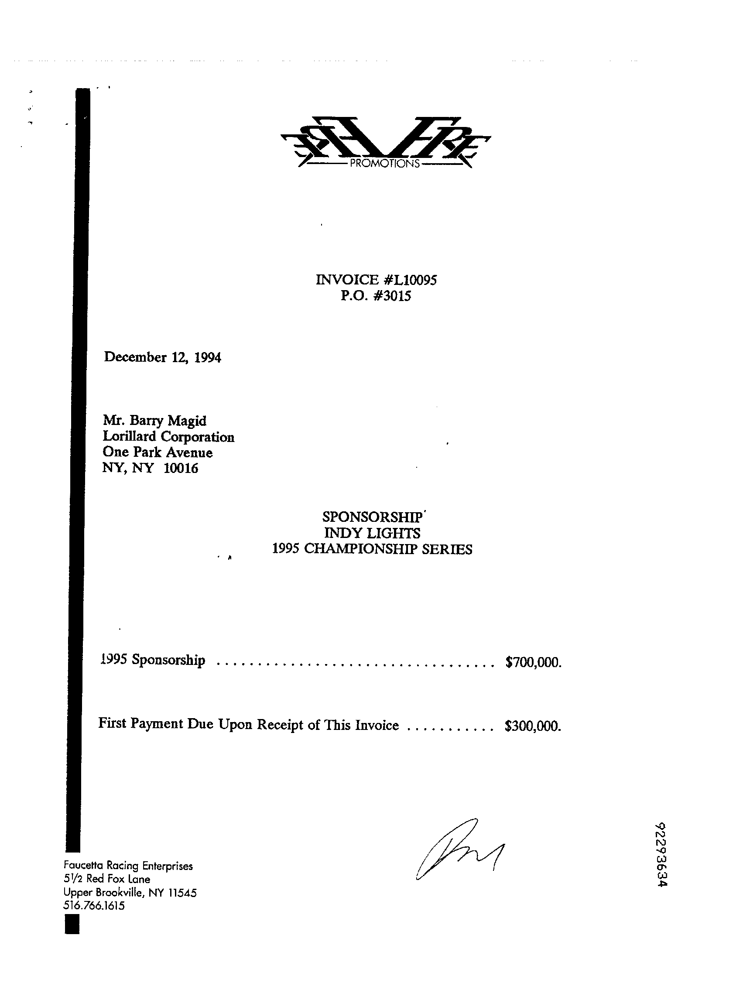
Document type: Invoice